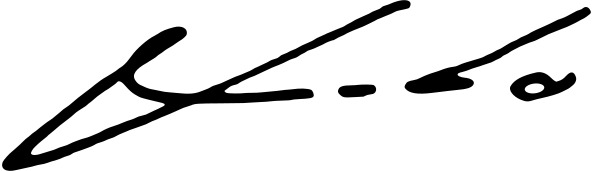
Signature of: luka modrić